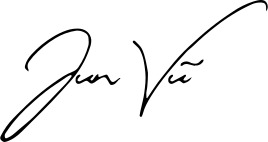
Signature of: jun vũ